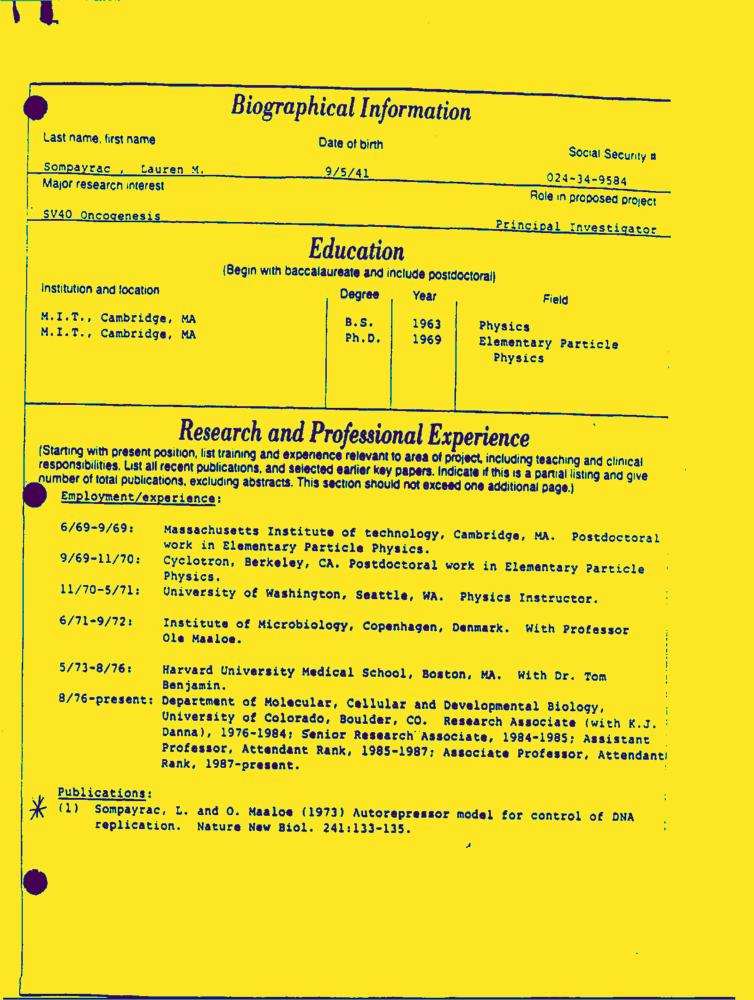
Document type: Resume-Doc